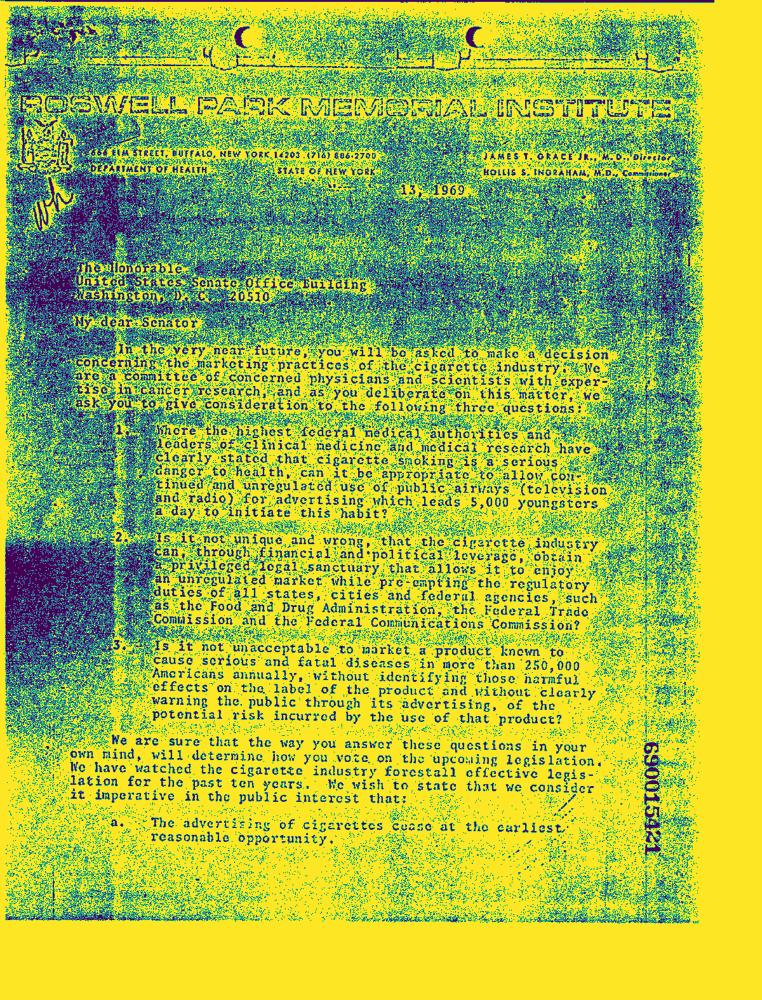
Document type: Letter-Doc